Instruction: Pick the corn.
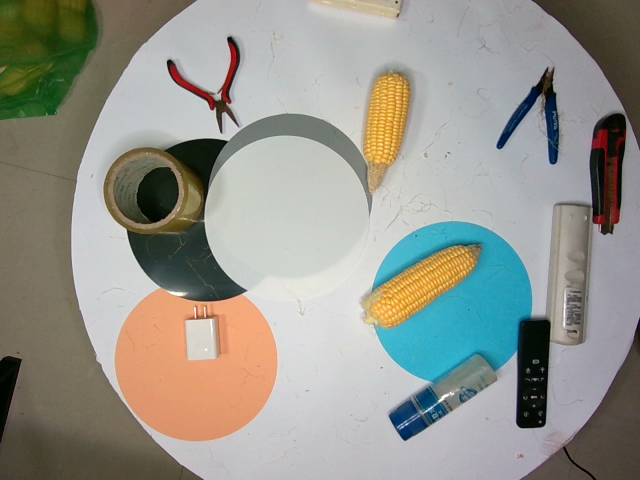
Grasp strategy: vertical